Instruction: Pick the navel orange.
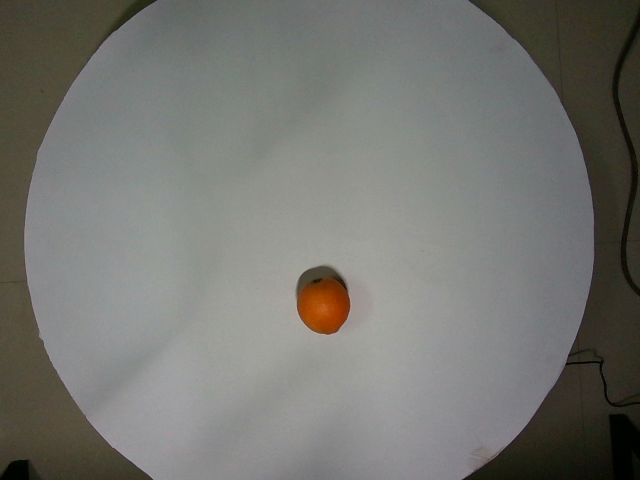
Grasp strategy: vertical